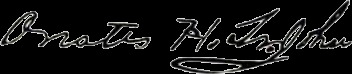
Signature of: orestes hawley st john